Question: What could the diagnosis suggest?
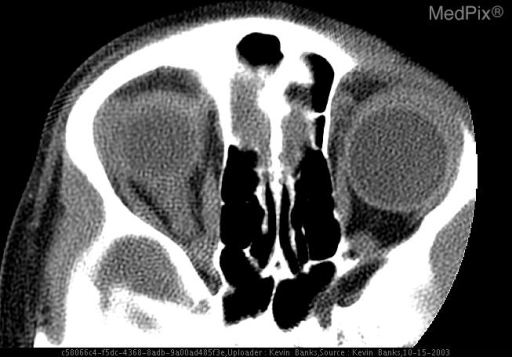
Answer: The possible diagnosis includes Optic nerve glioma
Meningioma
Graves disease
Sarcoidosis.